Patient: Male, age 67
A 67-year-old man was referred to our department after his local doctor detected a 15-mm nodular shadow in the upper lobe of his right lung. The nodule had remained unchanged for 10 months (Fig. 1A and B). The patient's temperature was 36.5  C, his heart rate was 78 beats per minute, and percutaneous arterial oxygen saturation was 98% in room air. Symptoms such as cough, sputum, shortness of breath, and weight loss were not observed. His medical history included hypertension, chronic obstructive pulmonary disease, dyslipidemia, and internal carotid artery stenosis, and he had a history of smoking 20 cigarettes a day for 43 years. His family history was unremarkable. He had no history of pet ownership, overseas travel, or excessive exposure to dust. Laboratory results on admission included a white cell count of 6610/mm3 (reference range 3300-8600/mm3) with white blood cell differentiation ratios of 72.5% neutrophils (reference range 35%-73.0%), 18.3% lymphocytes (reference range 20.0%-52%), 4.2% eosinophils (reference range 0.0%-11.0%), 0.4% basophils (reference range 0.0%-2.0%), 4.6% monocytes (reference range 0.0%-13.0%), and hemoglobin 14.3 g/dL (reference range 13.5-17.0 g/dL), platelet count 192,000/mm3 (reference range 150,000-350,000/mm3), C-reactive protein 0.03 mg/dL (reference range 0.0-0.3 mg/dL), carcinoembryonic antigen 4.26 ng/mL (reference range 0.0-5.00 ng/mL), and cytokeratin-19 fragments 3.3 ng/mL (reference range 0.0-2.8 ng/mL). An interferon-gamma (IFNgamma)-releasing assay (IGRA) (QuantiFERON-TB GoldR) was positive at 0.49 IU/mL. Tests for cryptococcus antigen and HIV antibodies were negative. Chest computed tomography (CT) revealed a 15-mm nodular shadow with slightly irregular margins in the upper lobe of the right lung (Fig. 1). Only normal bacterial flora were detected via sputum culture, and Mycobacterium smear, tuberculosis (Tb)-polymerase chain reaction (PCR), and MAC-PCR were negative, as was acid-fast bacilli culture. Ultrasound-guided bronchoscopy confirmed the locations of the lesions, then transbronchial biopsy, bronchial brushing, and bronchial lavage were performed. Histological investigations did not reveal any indications of malignancy or granuloma, and the cytological results of bronchial washing and brushing were negative for malignancy. Bronchial lavage culture only yielded normal bacterial flora, and a Mycobacterium smear was negative in the culture test as were Tb-PCR, MAC-PCR, and acid-fast bacilli culture tests. Based on these results no definitive diagnosis was reached with regard to the nodular shadow in the upper lobe of the right lung, and therefore the patient was instructed to comply with careful monitoring on an outpatient basis.
The patient was monitored as an outpatient for 18 months, during which time no changes in the size or characteristics of the nodular shadow in the right upper lobe of the lung were observed (Fig. 2A). A small 5-mm node appeared as a new lesion in the left lung apex, however, and it gradually increased to 10 mm over the course of 10 months (Fig. 2B). Enlargement of the right axillary lymph node was also observed. No enhancement effect was detected via contrast CT (Fig. 2C). Accumulation was detected in the left lung apex and right axillary lymph node via positron emission tomography-CT (Fig. 2D), but no accumulation was depicted in the right lung nodule. The patient had no fever, cough, or sputum which could suggest disseminated MAC, and the right axillary lymph node was not painful, therefore blood culture tests for acid-fast bacteria were not performed. QuantiFERON-TB GoldR was slightly elevated at 0.93 IU/mL, and anti-MAC antibodies were positive at 1.51 U/mL (reference range 0.0-0.69 U/mL). Angiotensin-converting enzyme level was 1.9 U/L (reference range 8.3-21.4 U/L) and soluble interleukin-2 receptor level was 478 U/mL (reference range 122-496 U/mL). Combined with the fact that no bilateral hilar lymphadenopathy or skin, ocular, or cardiovascular complications were observed, it was surmised that sarcoidosis was unlikely to be the cause of the lung nodule and enlargement of the right axillary lymph nodes.
The new lesion, which was depicted as a small nodular shadow in the left lung apex, was in contact with the proximal subclavian artery, and performing a surgical lung biopsy to achieve a definitive diagnosis would have been difficult. Hence, a biopsy was obtained from the right axillary lymph node under local anesthesia for diagnostic purposes. Large numbers of epithelioid granulomas and multinucleated giant cells were detected in the biopsy tissue (Fig. 3). M. intracellulare was identified via mycobacterium culture of the biopsy needle aspirate fluid from the right axillary lymph node, therefore lymphadenitis caused by M. intracellulare was diagnosed. Multidrug antimicrobial therapy including clarithromycin was considered, but at the patient's request, his condition was monitored on an outpatient basis instead. Interestingly the nodule in the left upper lobe gradually shrunk over the course of one year, as did the right axillary lymph nodes (Fig. 4A and B). The nodule had almost disappeared after 18 months (Fig. 4C). Anti-MAC antibody was not increased after the left lung apex lesion had disappeared compared to the level recorded when right lymphangitis had appeared (1.45 U/mL vs. 1.51 U/mL; range 0.0-0.69 U/mL). No relapse was observed throughout the 18 months following the biopsy. During the subsequent follow-up period the lesion in the right upper lobe did not exhibit any changes in size or other characteristics (Fig. 1).
Keywords: axillary lymphadenitis, mycobacterium avium complex infection, mycobacterium intracellulare
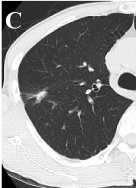
Image caption: D. Positron emission tomography-CT depicting 18F-fluorodeoxyglucose uptake in the left lung apex and right axillary lymph nodes. (For interpretation of the references to colour in this figure legend, the reader is referred to the Web version of this article. ).